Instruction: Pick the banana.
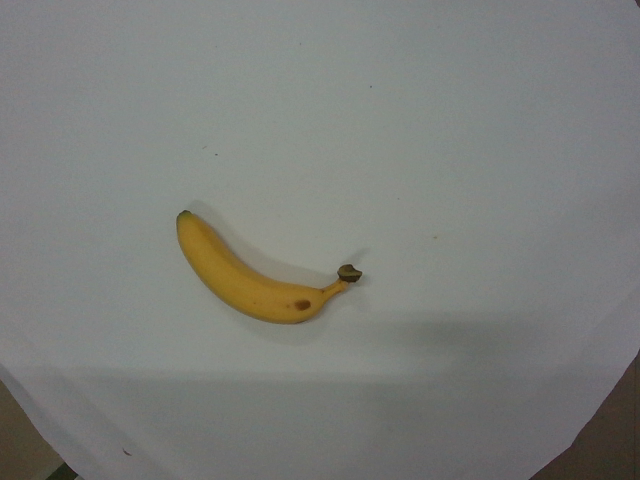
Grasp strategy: vertical